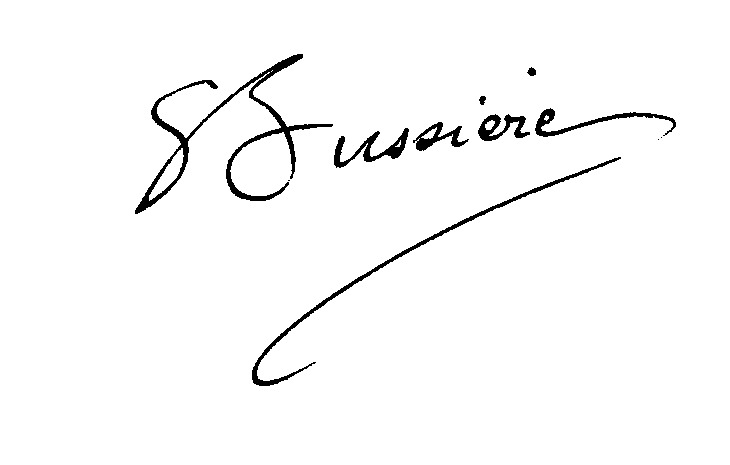
Signature of: ernest bussière